Question: Talk about the condition:
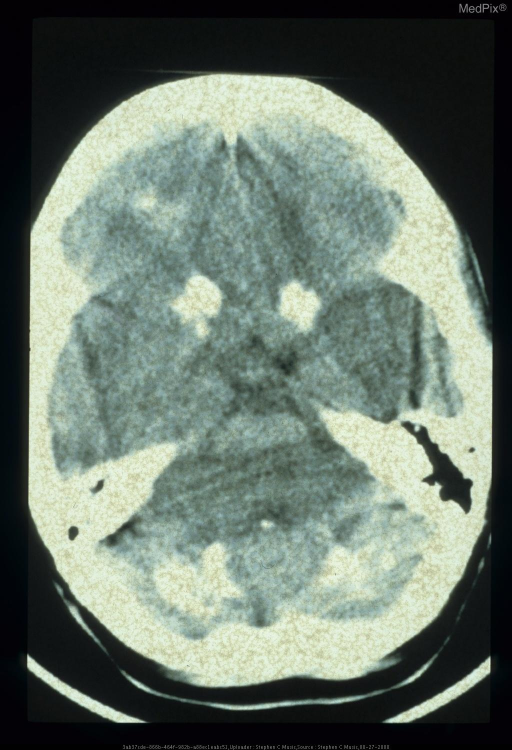
Answer: The disease is discussed as: In 1939, Drake et al. established the following criteria for the diagnosis of hypoparathyroidism:  1) low serum calcium; b) high serum inorganic phosphorus level; c) the absence of renal insufficiency, steatorrhea, chronic diarrhea, and alkalosis; d) exclusion of rickets and osteomalacia.

The disease may result from a deficiency in parathyroid hormone production or an end organ resistance to the action of the hormone.  Pseudohypoparathyroidism (PHP) was first described by Albright et al. in 1942.  It is a congenital hereditary abnormality that appears to be transmitted as an X-linked dominant trait characterized by hypocalcemia, hyperphosphatemia, basal ganglion and soft tissue calcification.

In PHP, there is a defect in the parathyroid hormone receptor-adenylate cyclase system which accounts for end organ resistance.

In most patients with classic PHP, there is a deficiency of guanyl nucleotide regulatory protein (G-unit) that normally couples receptor activity to adenylate cyclase activity.  As a result, the kidney and, less commonly, the bones are unable to respond to parathyroid hormone.  There may also be renal inability to hydroxylase 25-hydroxyvitamin D to 1,25 hydroxyvitamin D, the active form.

Pseudopseudohypoparathyroidism (PPHP) was the name selected by Albright and Reifenstein to describe a syndrome in short-statured patients with rounded faces, whose roentgen features simulated exactly those of PHP, the difference being the absence of blood chemical changes.

Osteosclerosis, which may be generalized or localized, is the most common skeletal abnormality of hypoparathyroidism.  Typically, radiographic findings include increased radiodensity of the skeleton, calvarial thickening and hypoplastic dentition.  Subcutaneous calcification may be seen, especially in the area of the hips and shoulders.

Particularly suggestive of hypoparathyroidism are intracranial calcifications of the basal ganglia that may later coalesce into homogeneous masses.  Occasionally, these calcifications develop in the cerebellum.

The clinical syndrome of pseudotumor cerebri in association with hypoparathyroidism was reported as early as 1959 by Palmer et al.

DIFFERENTIAL DIAGNOSIS:  Skeletal osteosclerosis is also seen in certain other disorders such as osteoblastic metastasis, myelofibrosis, Paget's disease, fluorosis, renal osteodystrophy, sickle cell anemia, and mastocytosis.  In these and other diseases, other radiographic findings are usually apparent, allowing accurate diagnosis.  In hypoparathyroidism and PHP, calvarial thickening and hypoplastic dentition are helpful clues, although Paget's disease, sickle cell anemia, and even metastasis may produce increased thickening and sclerosis of the calvarial vault.

Basal ganglion calcification is particularly characteristic of hypoparathyroidism and PHP.  It is also seen without known cause in infectious disorders such as toxoplasmosis and cytomegalic inclusion disease, following radiation therapy, and following exposure to toxic substances such as carbon monoxide.

Subcutaneous calcifications are also seen in collagen vascular disease, hypervitaminosis D, milk alkali syndrome, and renal osteodystrophy.  Hypoplastic dentition is also seen in cleidocranial dysostosis and pyknodysostosis, hypopituitarism, and hypothyroidism.

Sclerosis of the metaphyseal region of long bones seen in some patients with hypoparathyroidism is not specific.  It may be seen in children with systemic illness leading to growth arrest lines, leukemia during treatment, heavy metal poisoning, hypothyroidism, healing scurvy, and hypervitaminosis.